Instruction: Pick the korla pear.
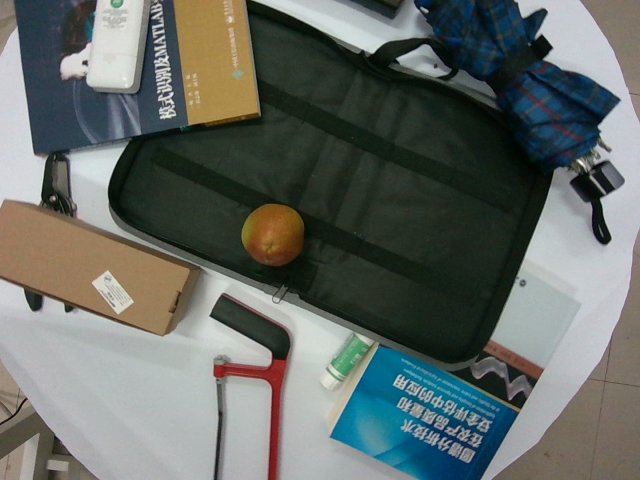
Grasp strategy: vertical